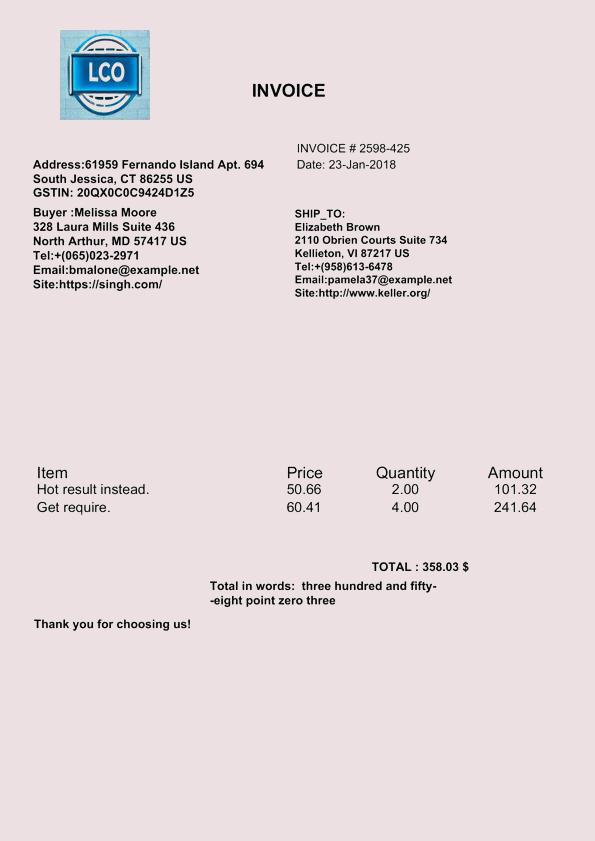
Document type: Invoice